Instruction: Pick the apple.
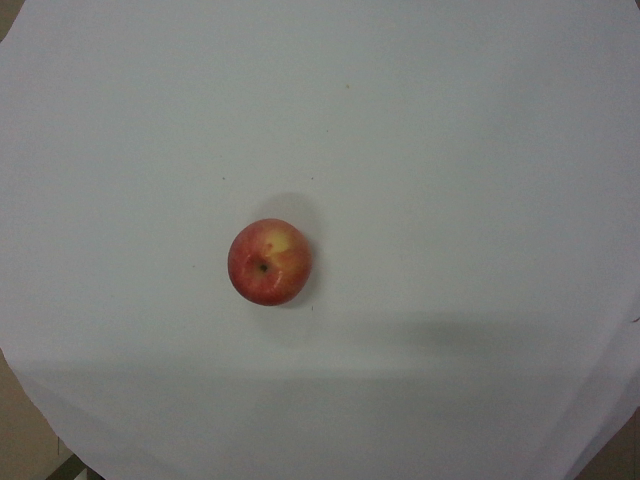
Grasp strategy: vertical